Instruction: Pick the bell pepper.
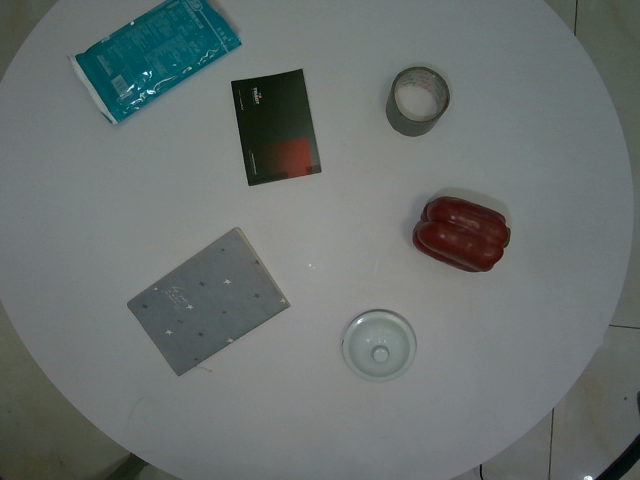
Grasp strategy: vertical